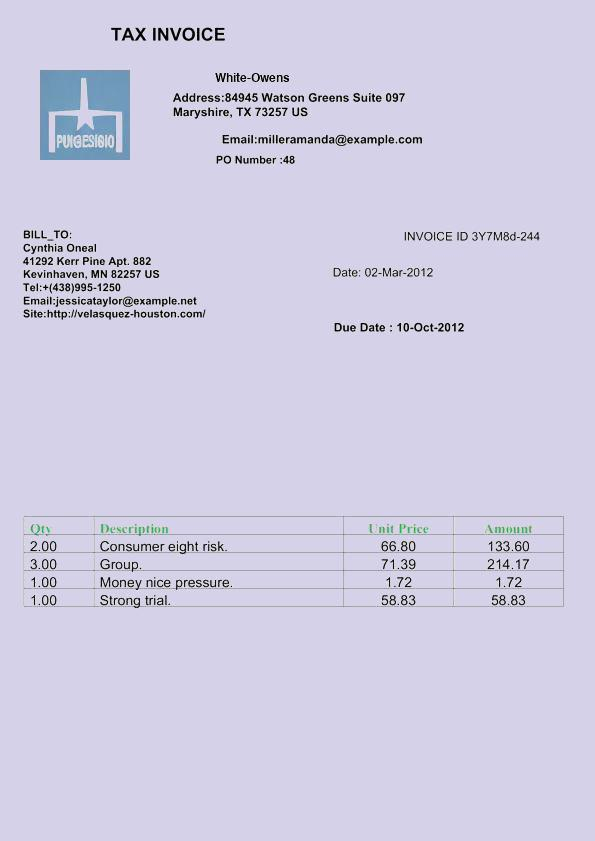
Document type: Invoice